Question: What appears to be the issue?
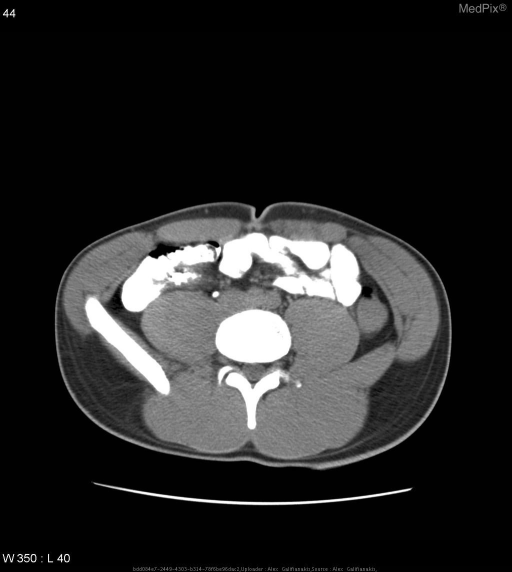
Answer: The findings suggest CT demonstrates homogeneous density of thickened bowel wall with intestinal lumen surrounded by edematous mucosa.  The distal jejunum and terminal ileum were involve.  Intervening segments of bowel were unremarkable.
Subsequent colonoscopy demonstrated nodularity within the terminal ileum.
Small bowel follow through revealed delayed transit time with persistent narrowing and thickening of the distal jejunum and terminal ileum.. CT demonstrates homogeneous density of thickened bowel wall with intestinal lumen surrounded by edematous mucosa.. The patient might have a history of 19 year-old male with epigastric abdominal pain and hematochezia..